Question: What is the potential diagnosis?
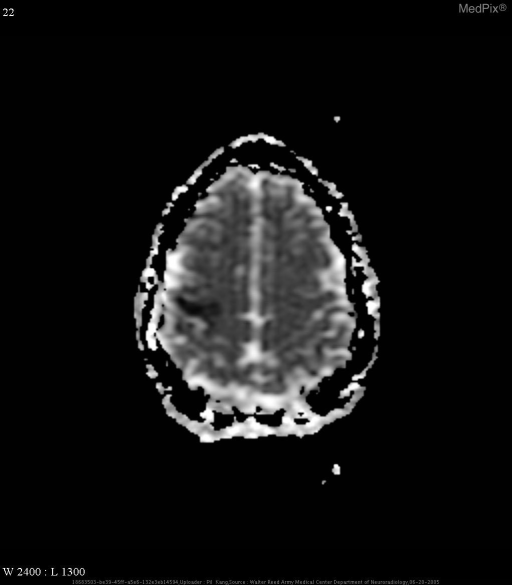
Answer: The possible diagnosis includes acute infarct.